Question: Which state is mentioned in the document?
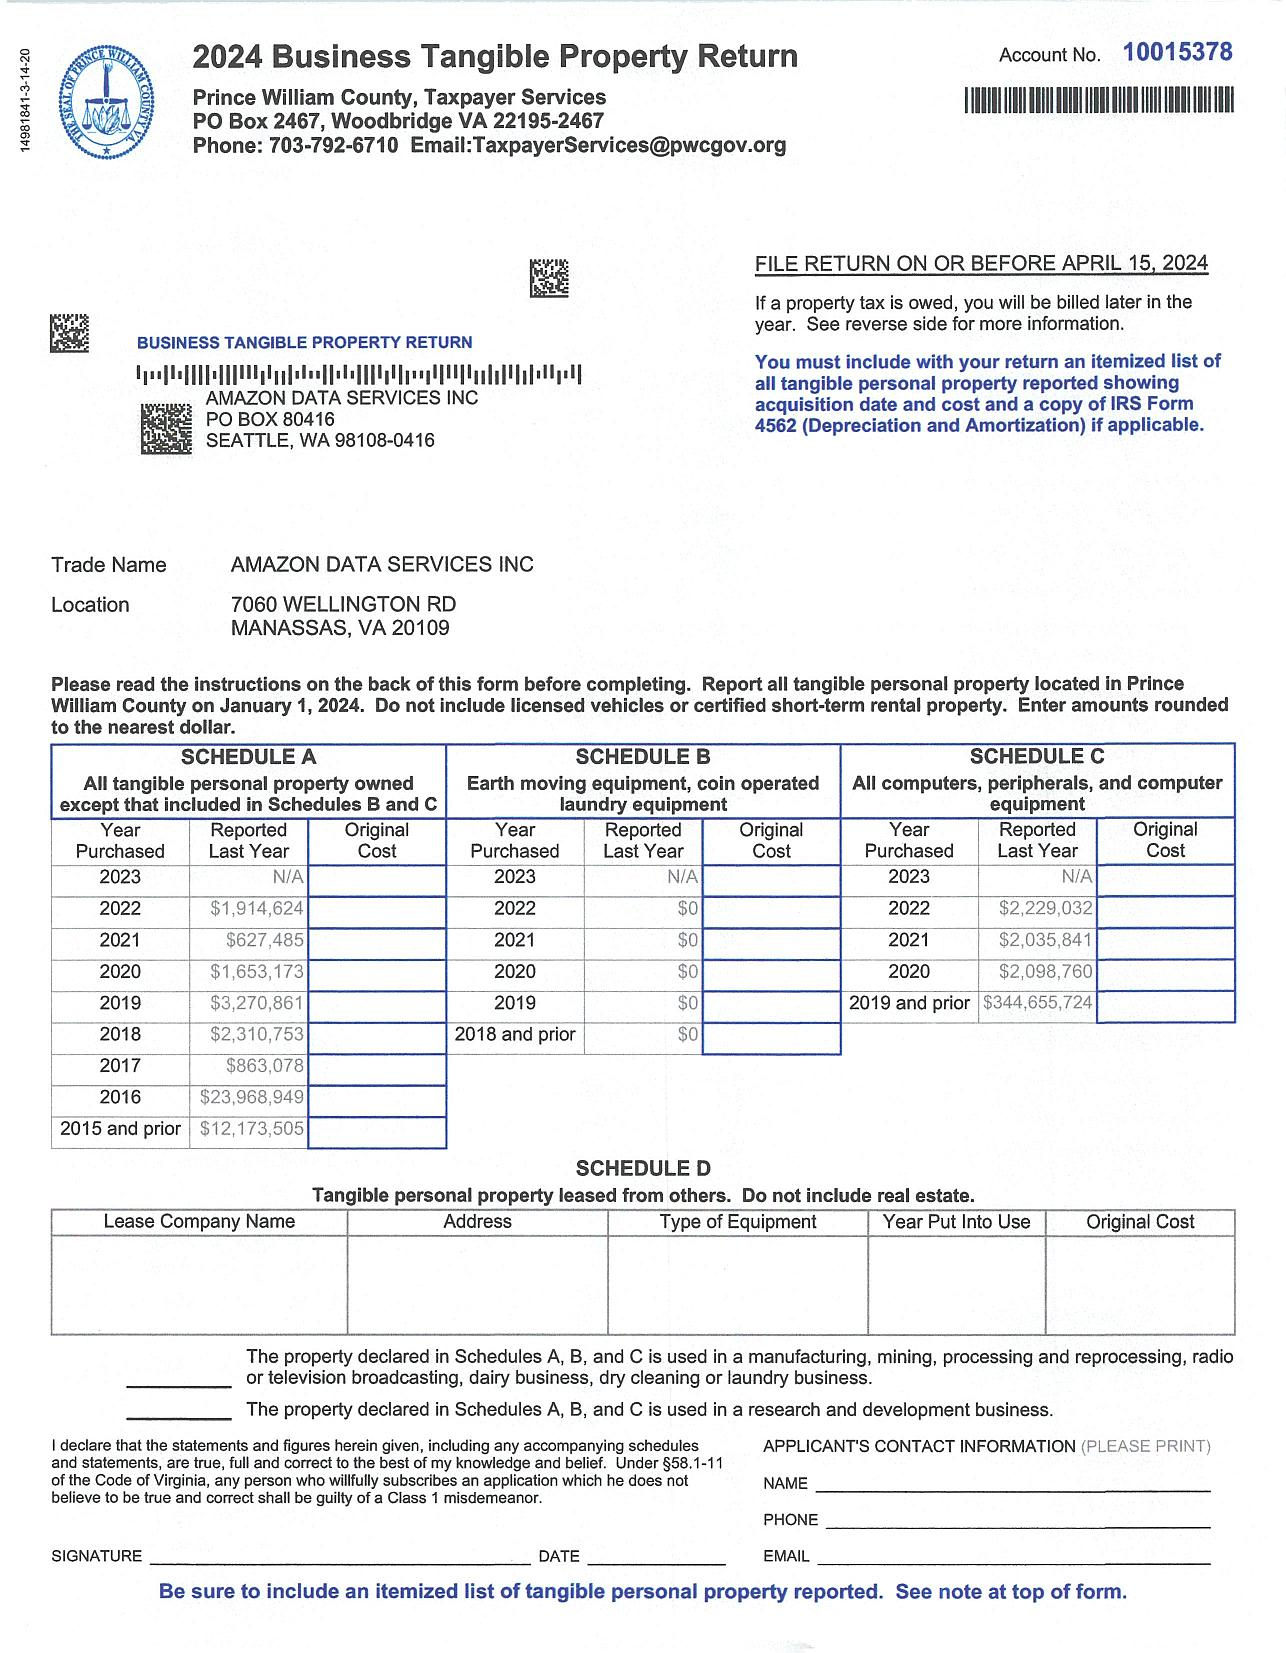
Answer: "VA"